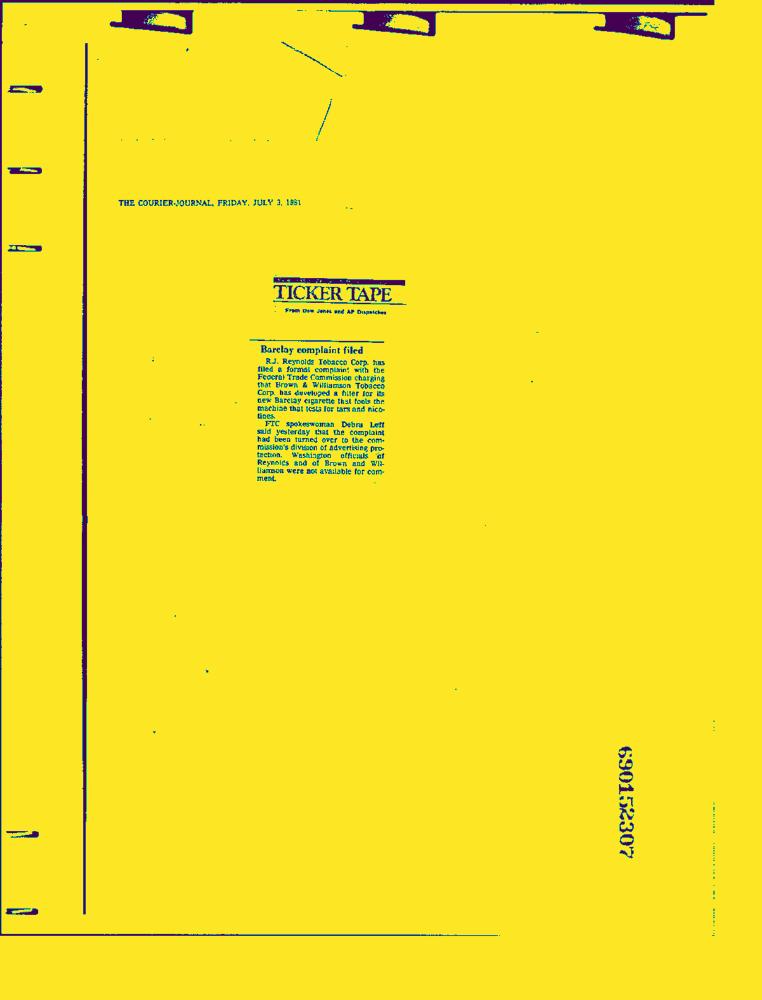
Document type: News-Article